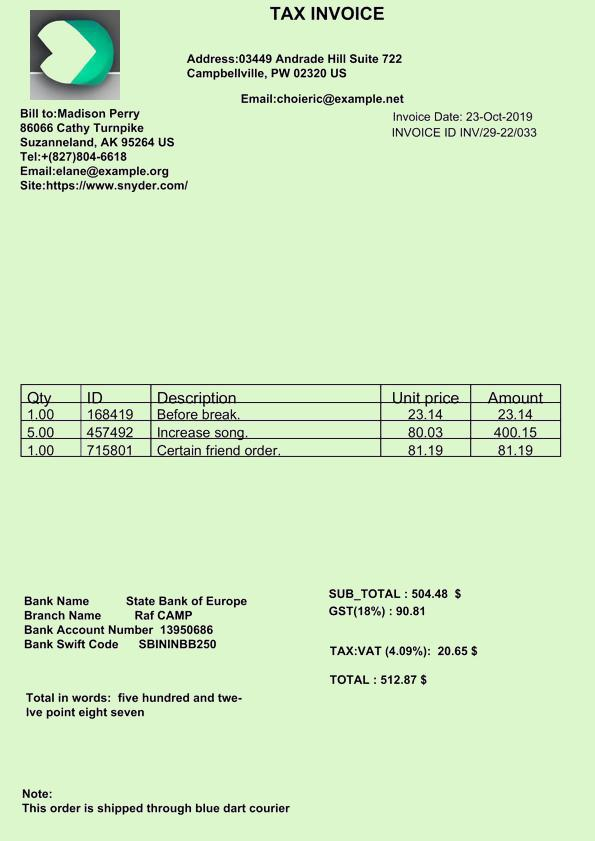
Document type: Invoice